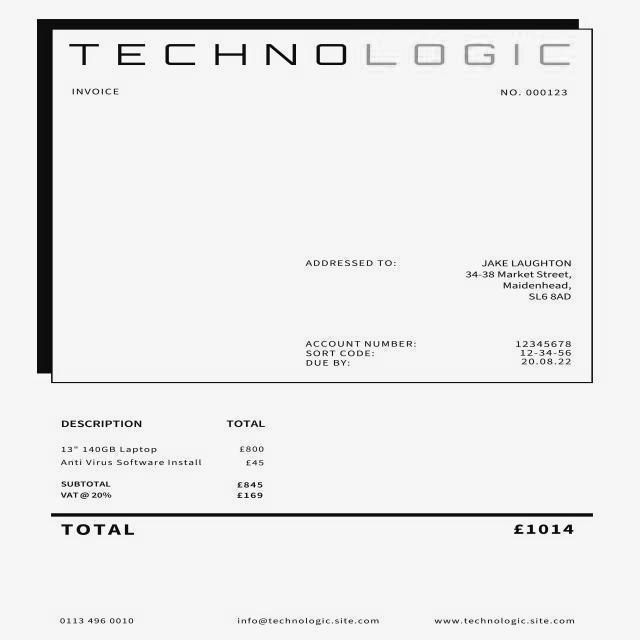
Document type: Invoice